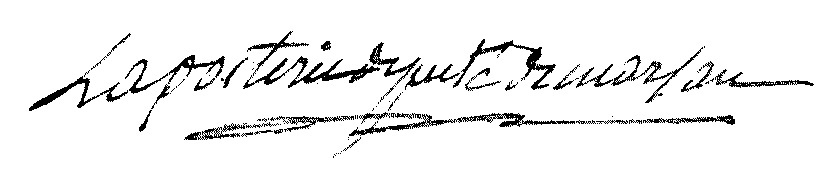
Signature of: simon de la porterie